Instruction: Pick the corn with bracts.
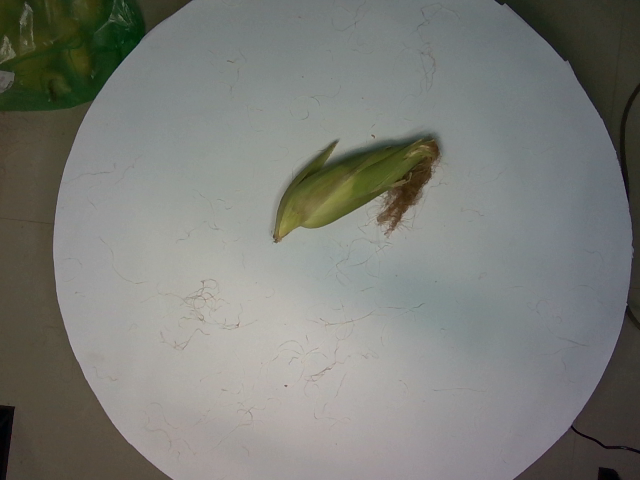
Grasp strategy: vertical